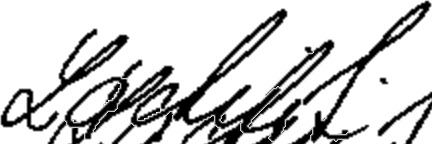
Signature of: petr lachnit